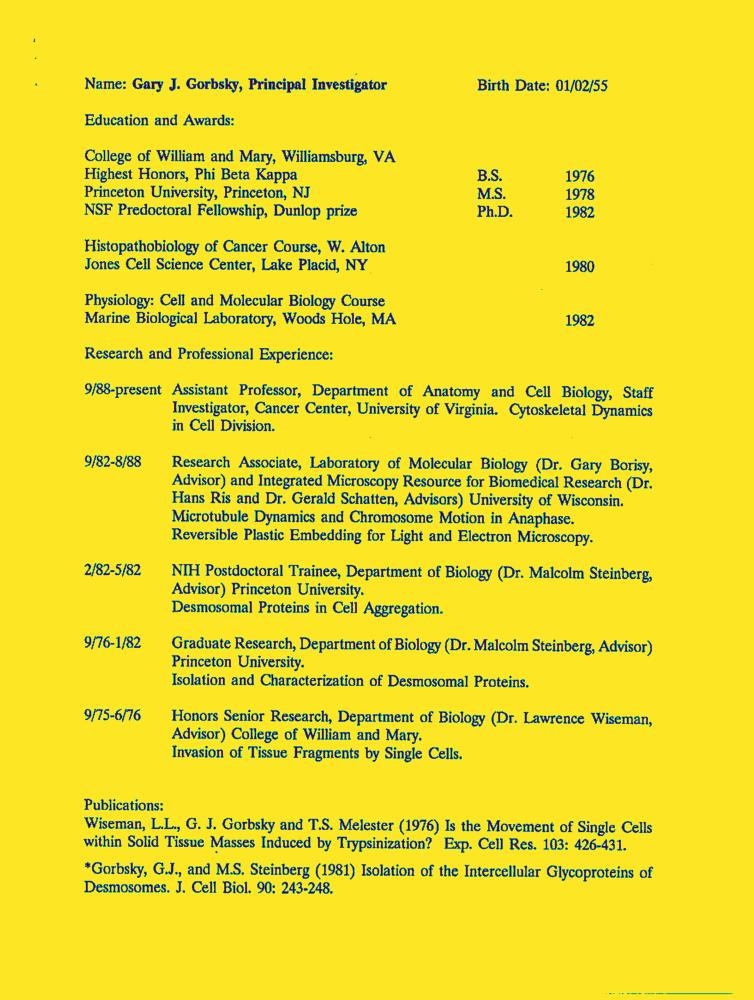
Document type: Resume-Doc